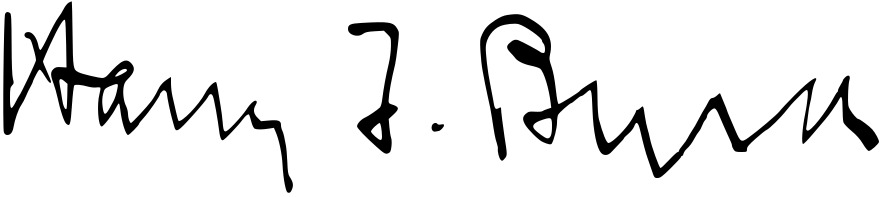
Signature of: harry f byrd